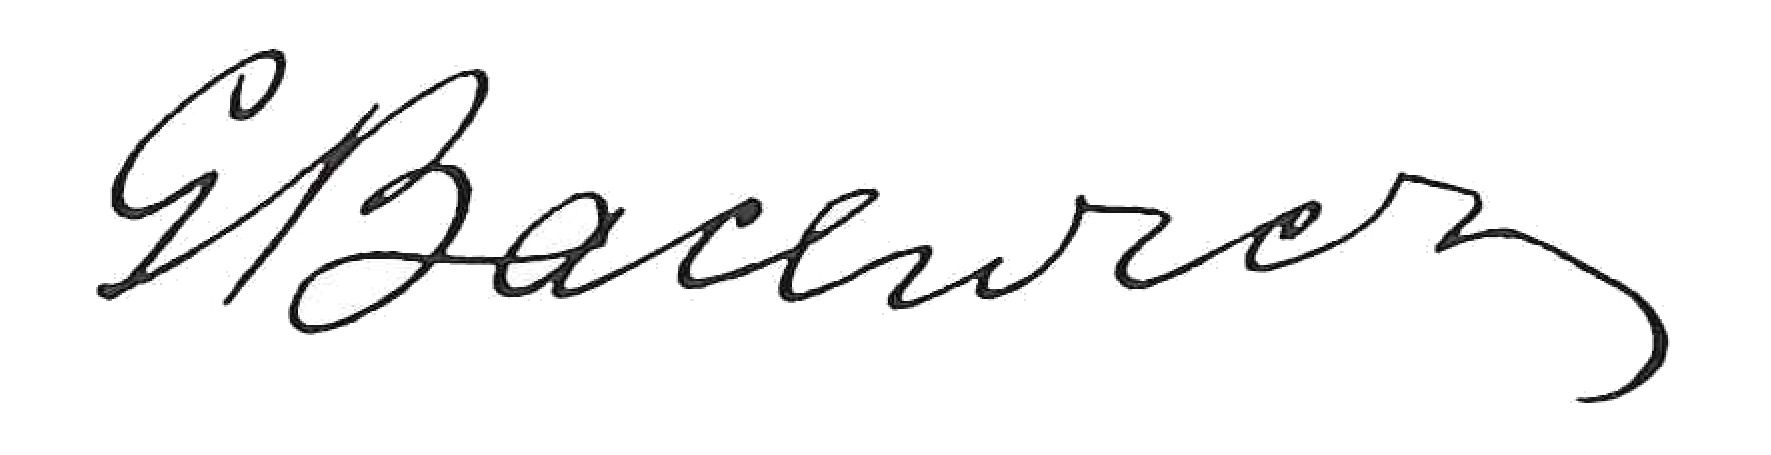
Signature of: grażyna bacewicz